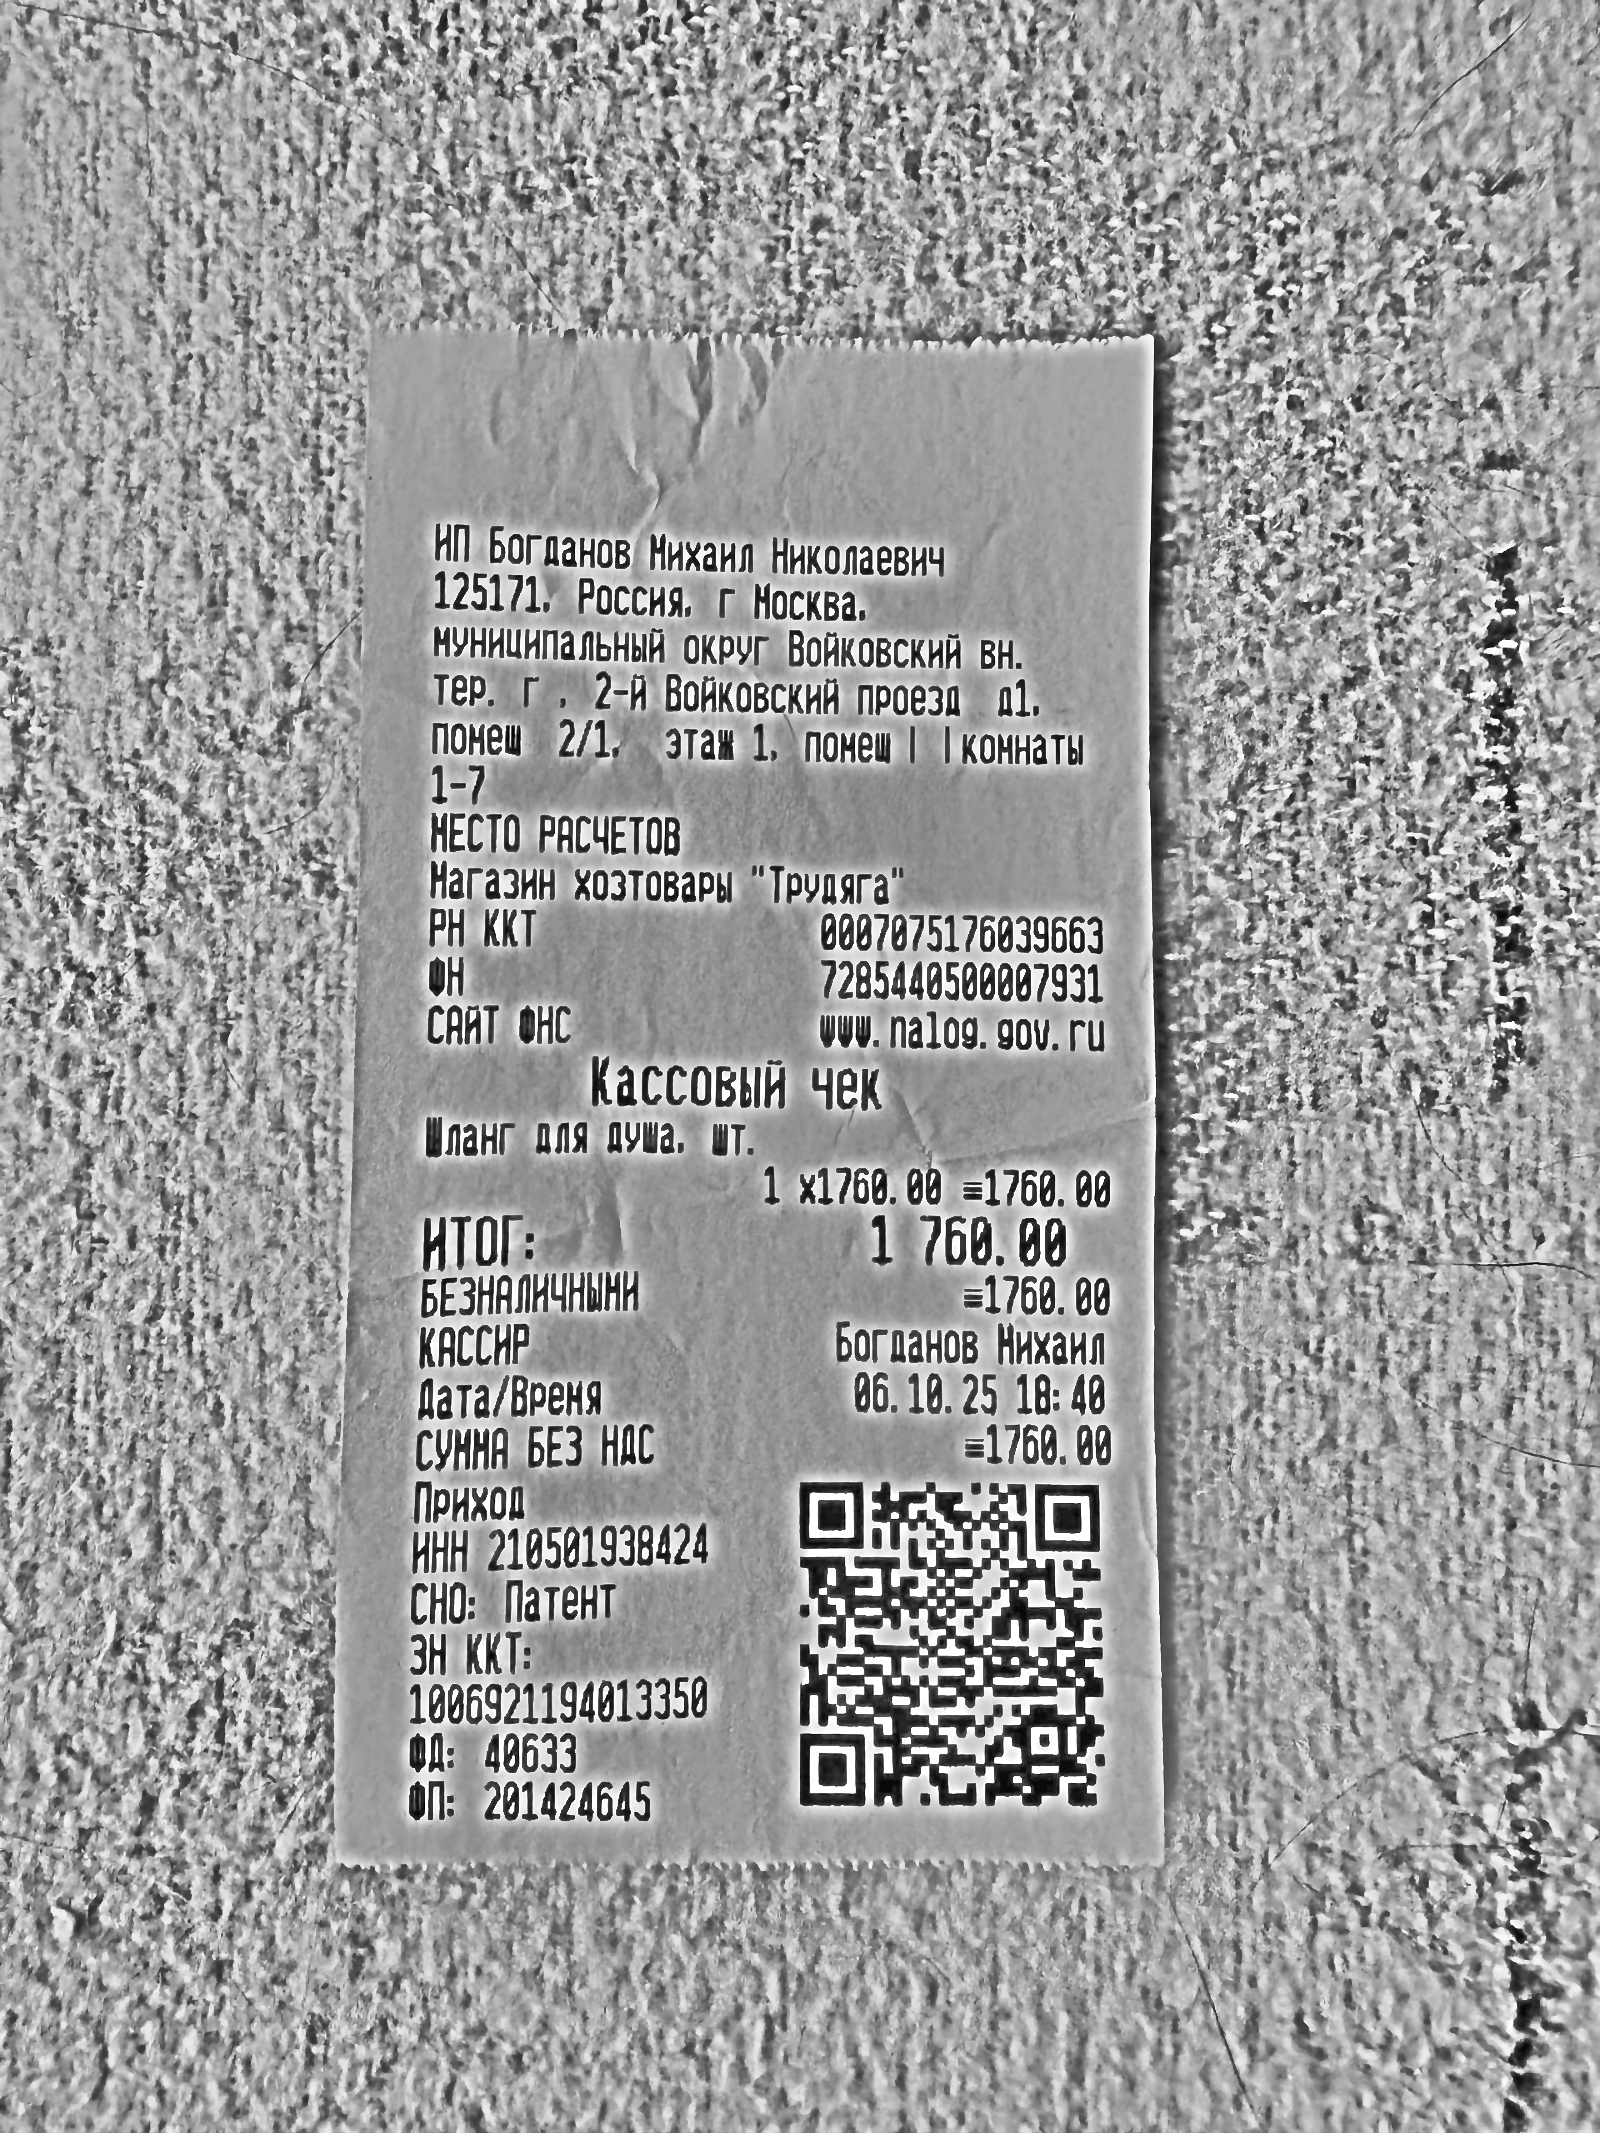
Продавец: ИП Богданов Михаил Николаевич
ИНН: 210501938424
Дата: 06.10.25
Товары: Шланг для душа. шт.
Количество: 1
Цена: 1760.00
Сумма: 1760.00
Итого: 1760.00